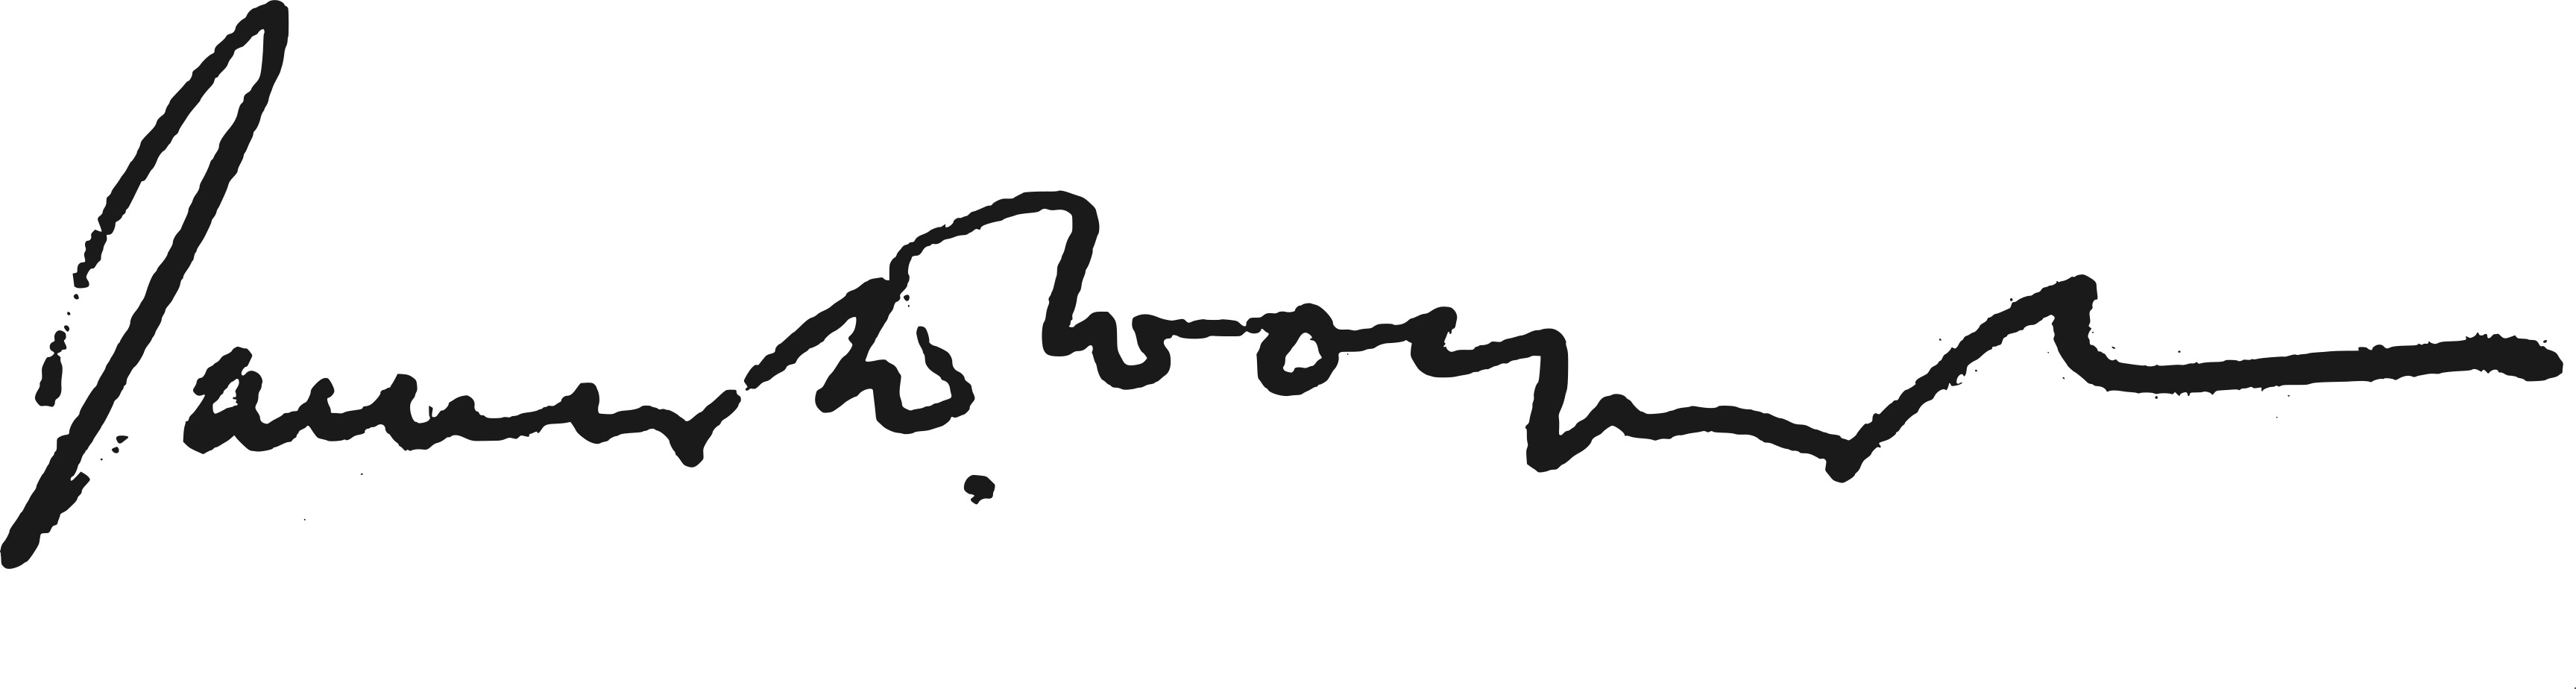
Signature of: james wolfensohn